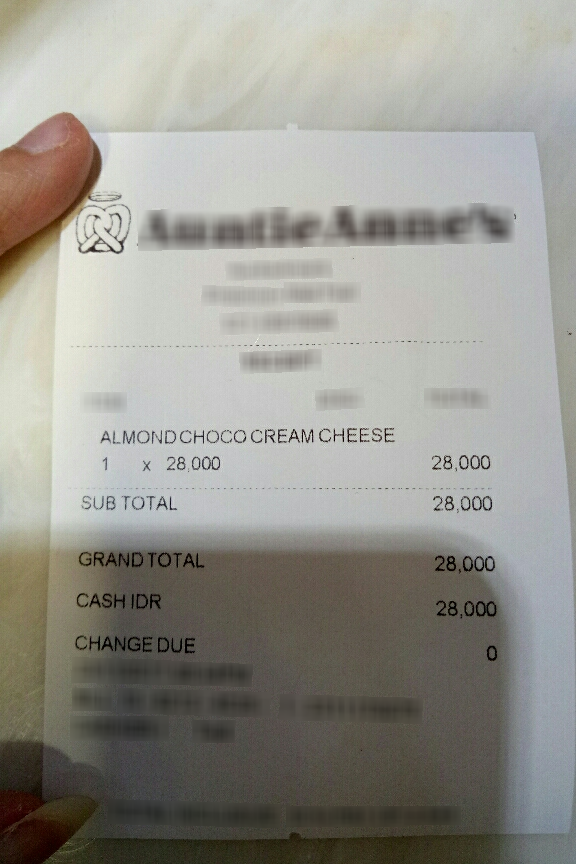
Receipt information:
subtotal: 28,000
total: 28,000
line_items: item_name: ALMONDCHOCO CREAM CHEESE
item_value: 28,000
item_quantity: 1